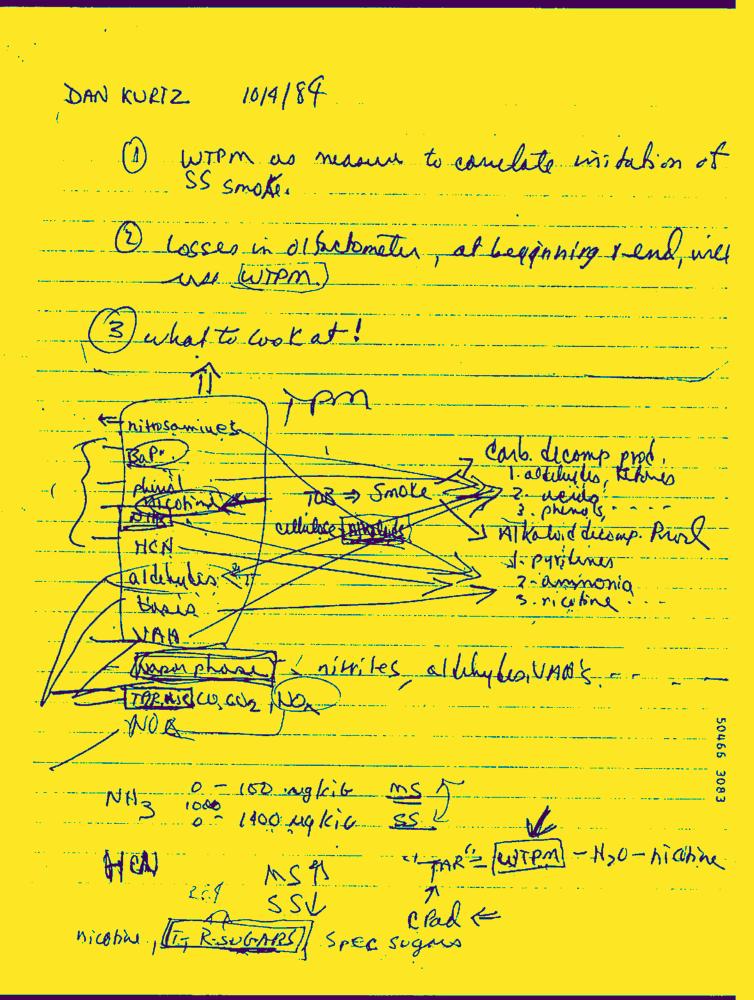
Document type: Hand-Written